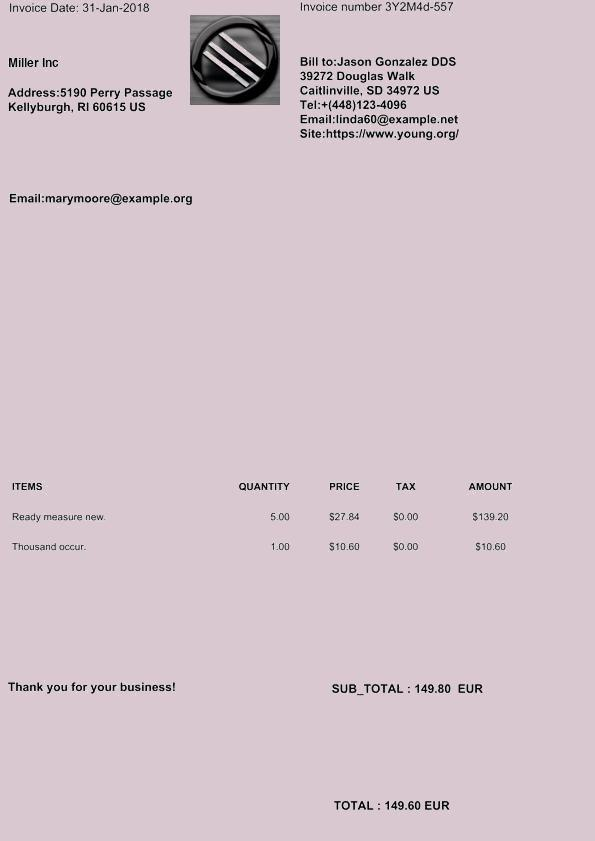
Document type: Invoice